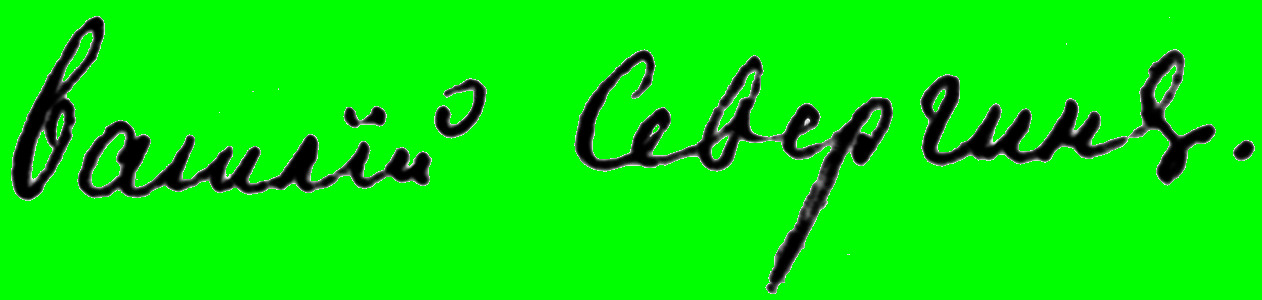
Signature of: vasily severgin